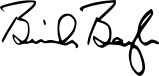
Signature of: birch bayh